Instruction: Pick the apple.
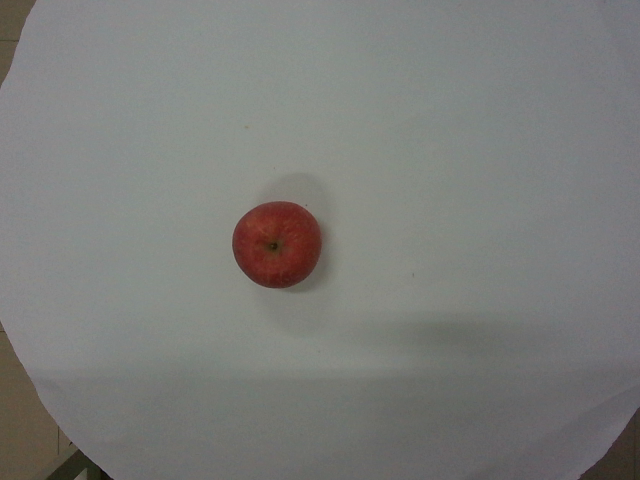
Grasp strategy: vertical